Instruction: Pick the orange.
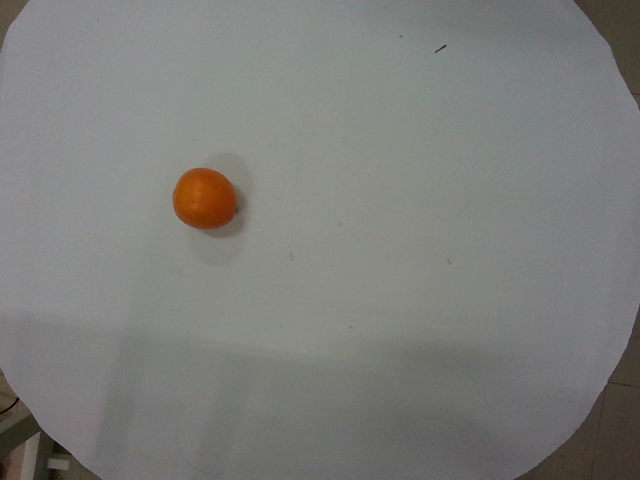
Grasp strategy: vertical